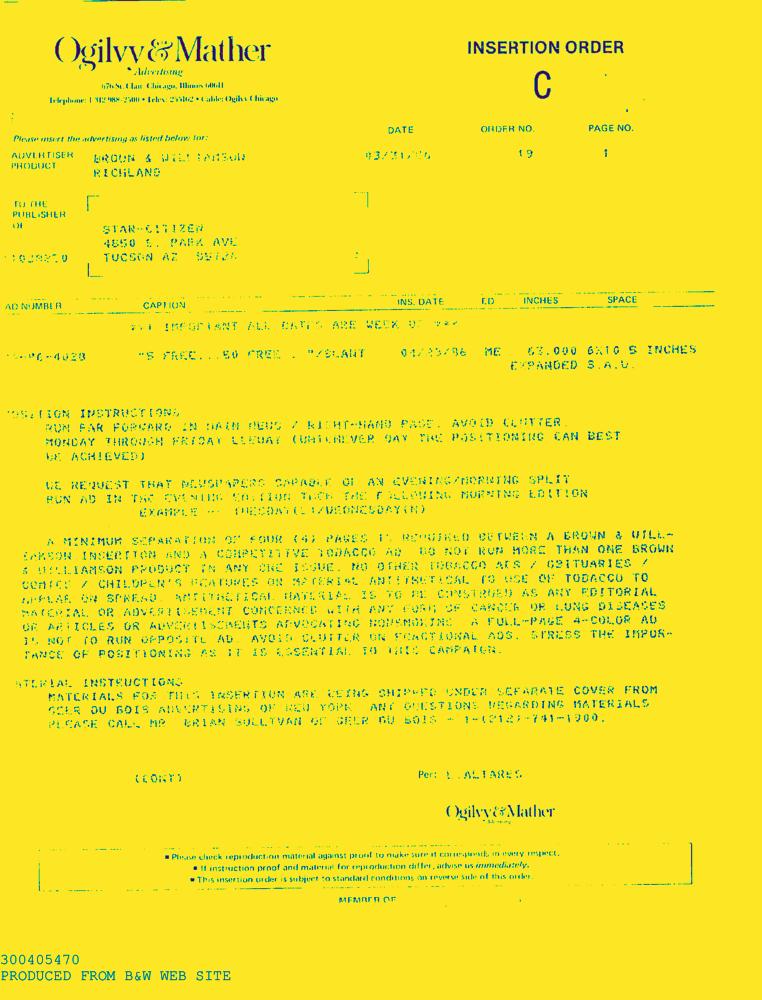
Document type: AD